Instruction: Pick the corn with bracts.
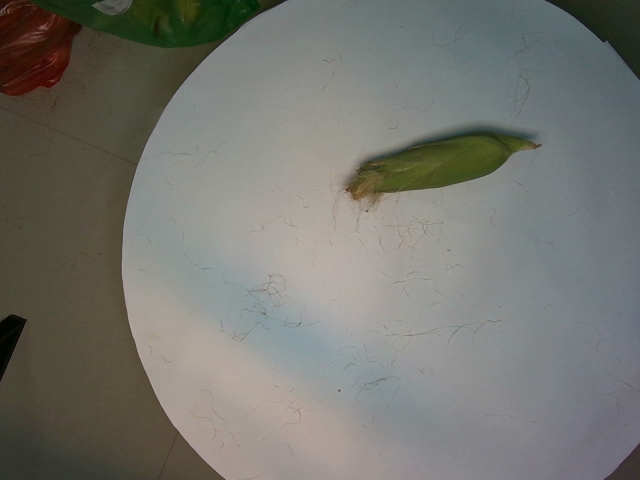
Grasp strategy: vertical